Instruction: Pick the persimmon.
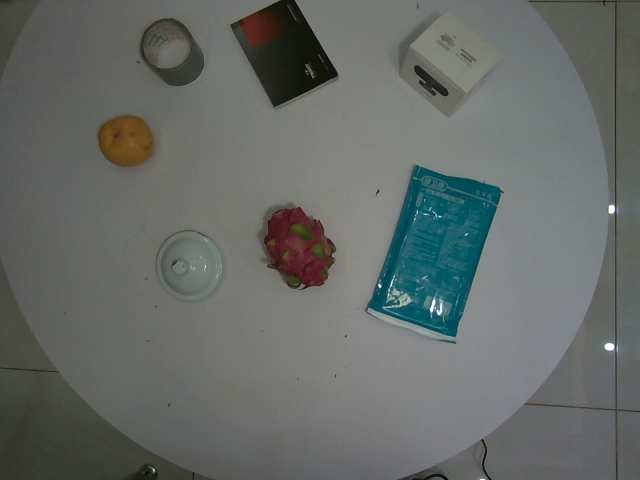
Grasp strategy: vertical